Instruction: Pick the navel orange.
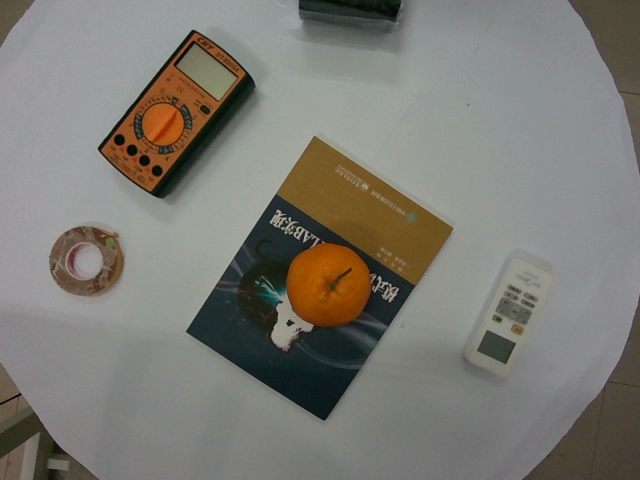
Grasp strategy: vertical